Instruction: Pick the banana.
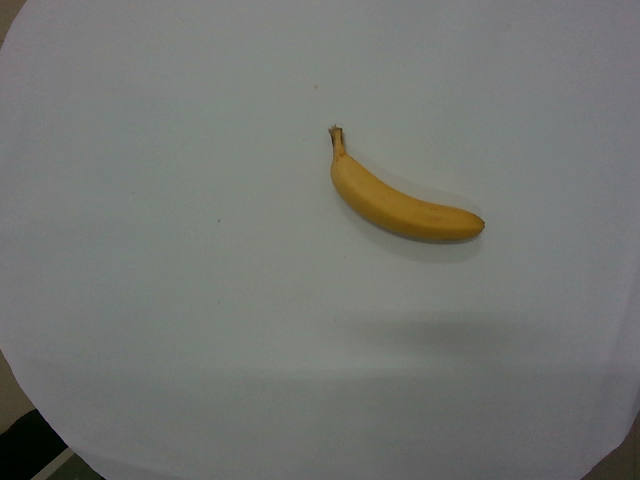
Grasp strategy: vertical